Question: What might the diagnosis be?
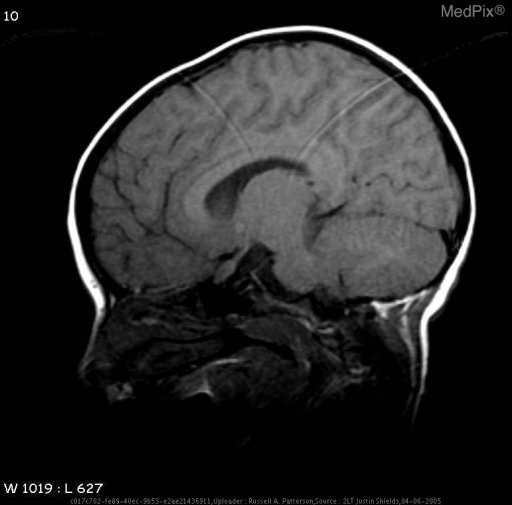
Answer: The possible diagnosis includes •  Neurofibromatosis 1.